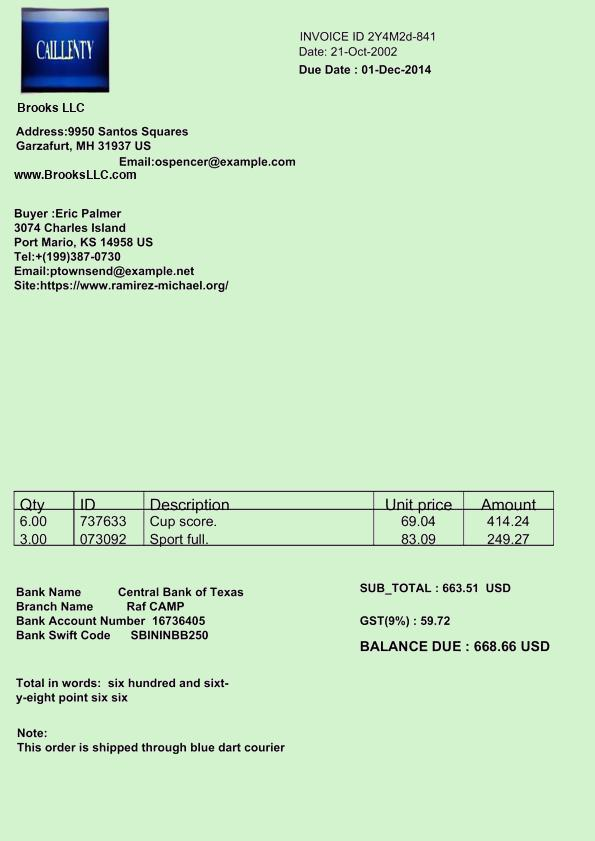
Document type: Invoice